Question: Explain the disease:
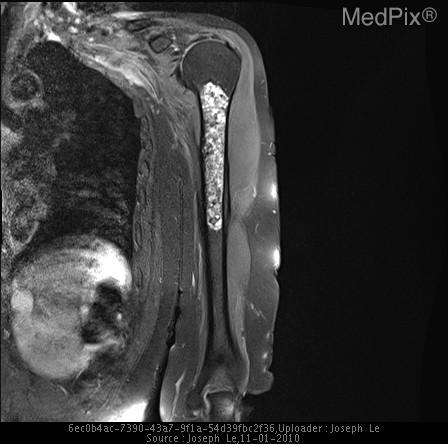
Answer: The disease is discussed as: A benign neoplasm composed of ectopic cartilage rests that have migrated into bones’ metaphysis from the growth plate. Enchondromas are usually singular, but multiple lesions may occur in enchondromatosis syndromes such as Ollier’s, Maffucci’s and metachondromatosis.  Enchondromas are a benign finding seen incidentally on plain radiographs MRI, and/or CT while investigating other pathology.

Typically, patients are 20-40 years old when the tumor is identified.  The patient with any of the enchondromatosis syndromes is typically younger when the first lesion is identified. There is no gender or racial predilection.

In the United States, enchondromas account for 12-14% of benign bone neoplasms and 3-10% of osseous neoplasms in general. They are most commonly found in the diaphyses of the hands and feet, and less commonly in the femur, humerus, or tibia.  Enchondromas present as small (<5 cm) lytic masses which have a pattern of lobulated arcs and rings indicative of their chondroid matrix.  When found in the larger bones, they are usually metaphyseal, centrally located and can have a sclerotic margin.

Frequently plain radiographs are adequate to identify and diagnose enchondromas.  Occasionally, further imaging such as CT or MRI may be required to offer a more complete picture of the bone surrounding the tumor.  Bone scans are usually ineffective in the diagnosis of enchondromas as typical findings of mildly increased uptake are non-specific.

Enchondromas are benign but can cause pathologic fractures or can rarely progress to chondrosarcoma. This malignant transformation is of concern due to the destructive changes which occur in high grade tumors as well as the 5 year survival rate which is as low as 15% in high grade tumors.

Tumors found in the hands and feet have a virtually negligible transformation rate while those seen in the long and flat bones should be monitored more closely for transformation. Transformation to malignancy occurs much more frequently in patients with enchondromatosis.

The following radiographic changes are suggestive of this transformation to chondrosarcoma:
• 	Scalloping of the inner surface of the bone
• 	Thickening of the bone cortex
• 	Reactive bone growth on the outer surface of the bone
• 	Erosion surrounded by reactive bone
• 	Noticeable growth in the bony erosion
• 	MRI may identify cortical extension and extension to the soft tissue mass.

With the exception of enlarged digits when hands and feet are involved, physical exam of the patient with an enchondroma is usually unremarkable. Pain found on exam is attributable to either adjacent but non-related pathology, pathologic fracture resulting from the enchondroma, or should raise the clinical suspicion for progression to chondrosarcoma.

Differential diagnosis varies depending on whether calcifications are present.  In cases in which they are, bone infarct which may exhibit a serpiginous lining and low grade chondrosarcoma must be considered.  If the lesion is purely lytic, however, non-ossifying fibroma, simple bone cyst, fibrous dysplasia, eosinophilic granuloma, and clear cell chondrosarcoma should be considered.
When considering these diagnoses, the following factors are each used to rule out the diagnosis in question:
• 	Non-ossifying fibroma – usually cortically based, enchondromas are medullary based
• 	Simple bone cyst – usually seen before age 20
• 	Eosinophilic granuloma – also seen commonly in patients before age 20
• 	Fibrous dysplasia – has a ground glass appearance on imaging
• 	Clear cell chondrosarcoma – epiphyseally based, with extension into the metaphysis usually seen on MR

When asymptomatic, treatment of enchondromas consists of observation.  In the patient in whom a pathologic fracture has occurred, the fracture is usually allowed to heal, followed by curettage and filling of the cavity with bone fragments or cement.